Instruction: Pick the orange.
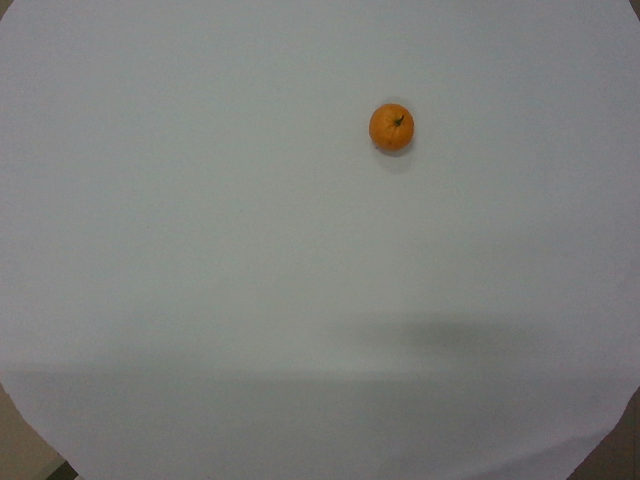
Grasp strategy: vertical